Question: What was observed in the imaging?
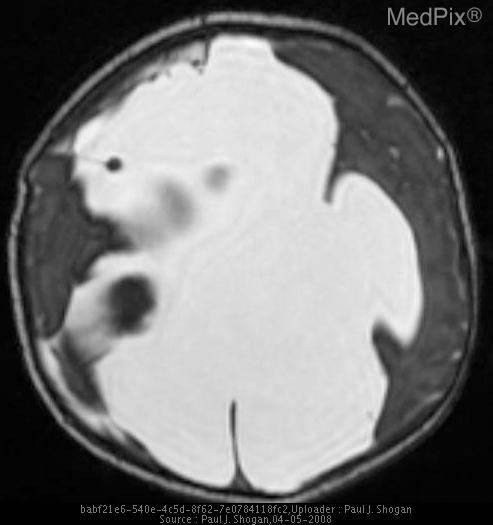
Answer: The imaging shows This patient has agenesis of the corpus callosum.  The posterior fossa is small, with a normally formed cerebellum, which is compressed inferiorly, and the 4th ventricle and cerebral aqueduct are patent.  The globes maintain cross-midline symmetry, and hypotelorism is noted.  The optic tracts are normally formed.  The thalami are fused, and there is partial interhemispheric fusion of the insular parenchyma, and a suggestion of anterior frontal lobe fusion.  There is a partially formed posterior falx cerebri, and anterior interhemispheric fissure.  There is a probable large monoventricle with a dorsal interhemispheric cyst, abutting dysplastic cerebral tissue.  There is an apparent hypoplastic left internal jugular vein.  A cephalocele at the vertex is also noted. Spoiled Gradient Recalled (SPGR) T2 weighted axial image reveals a partially formed falx cerebri.  There is a large fluid collection centrally, abutting dysplastic cerebral tissue..